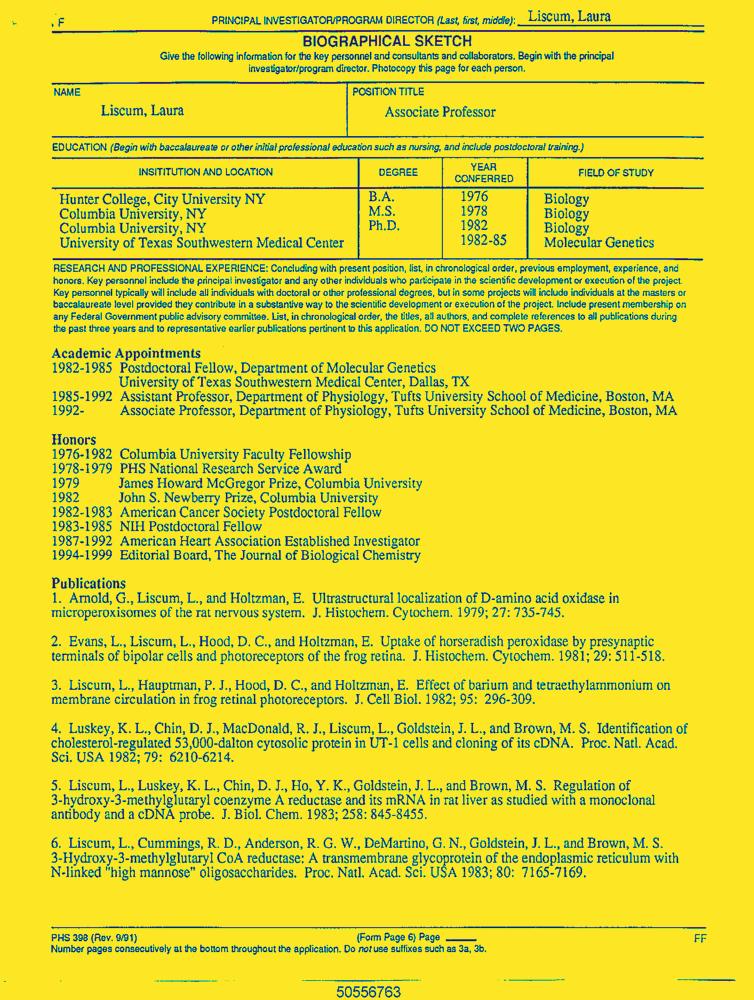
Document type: Resume-Doc